Question: Which state is mentioned in the document?
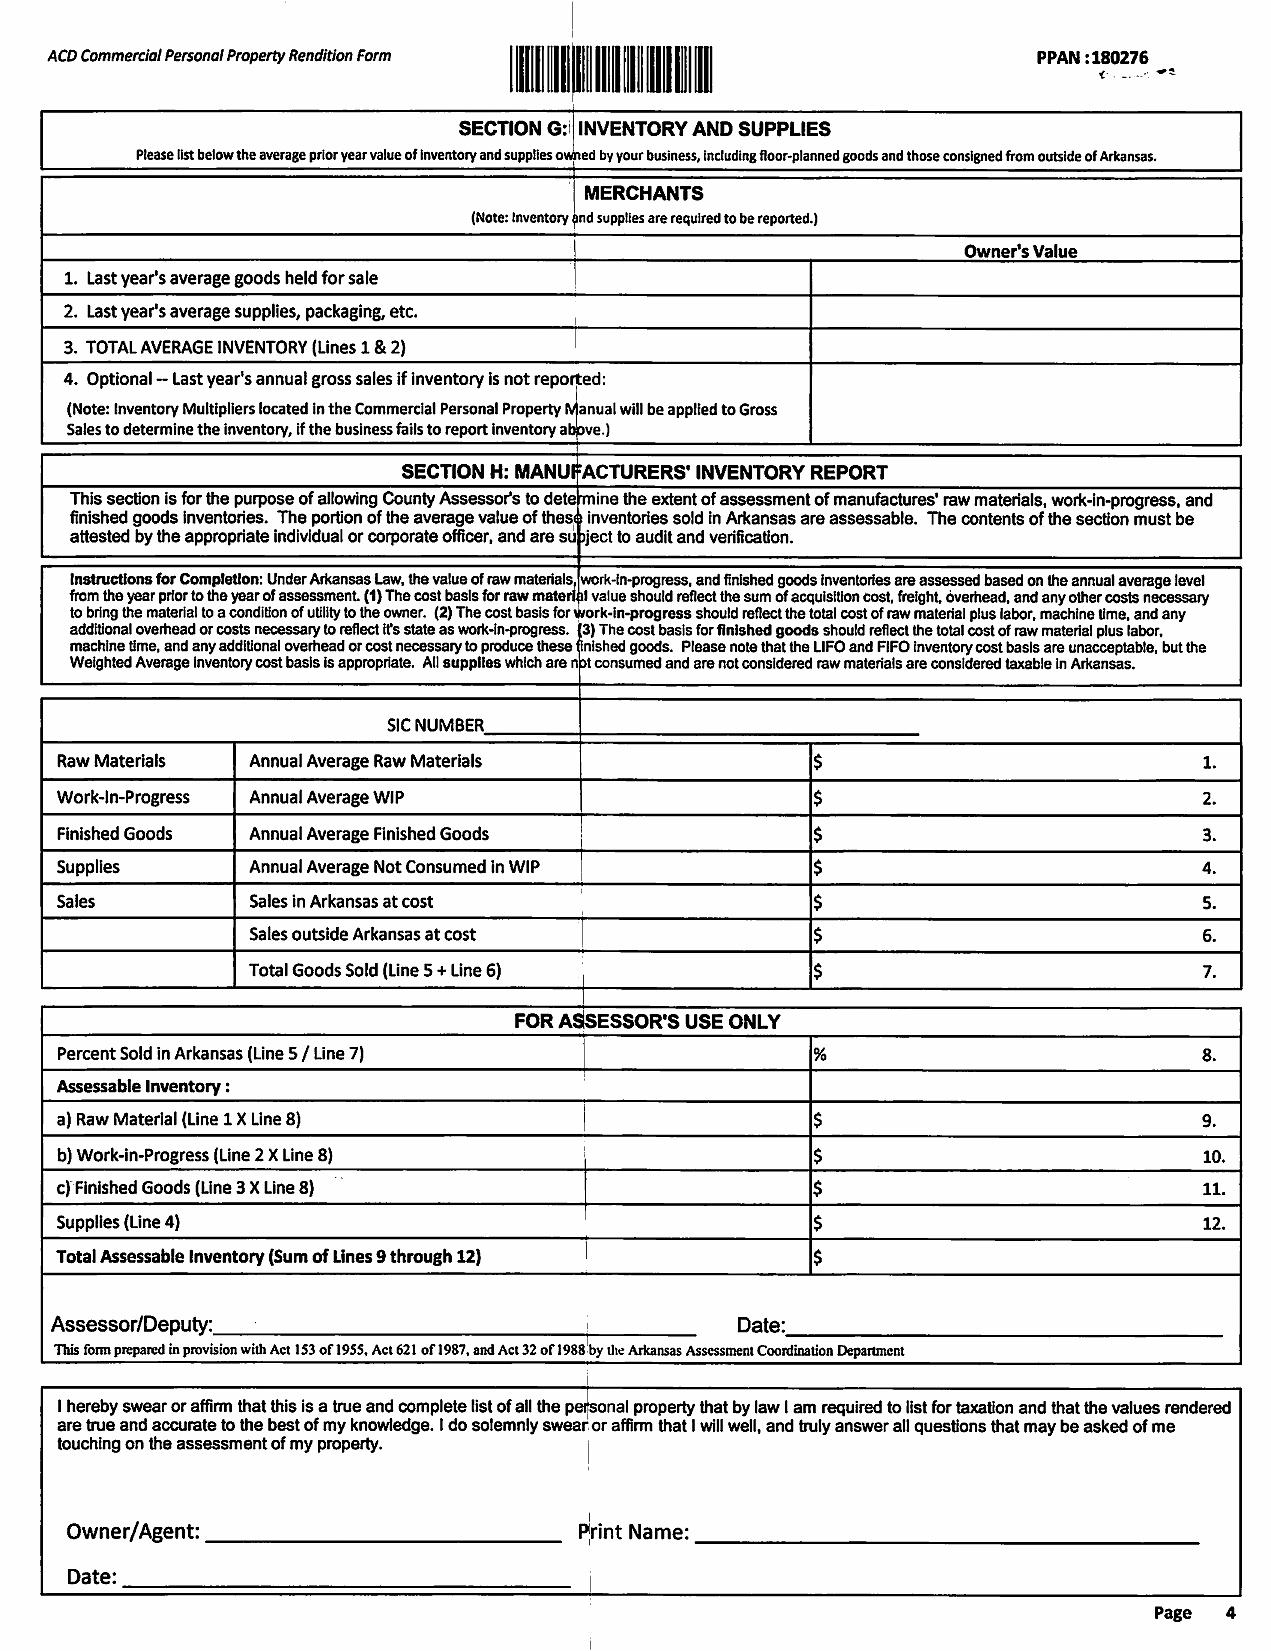
Answer: "Arkansas"